Question: What is the appraised value of the property as recorded in the document?
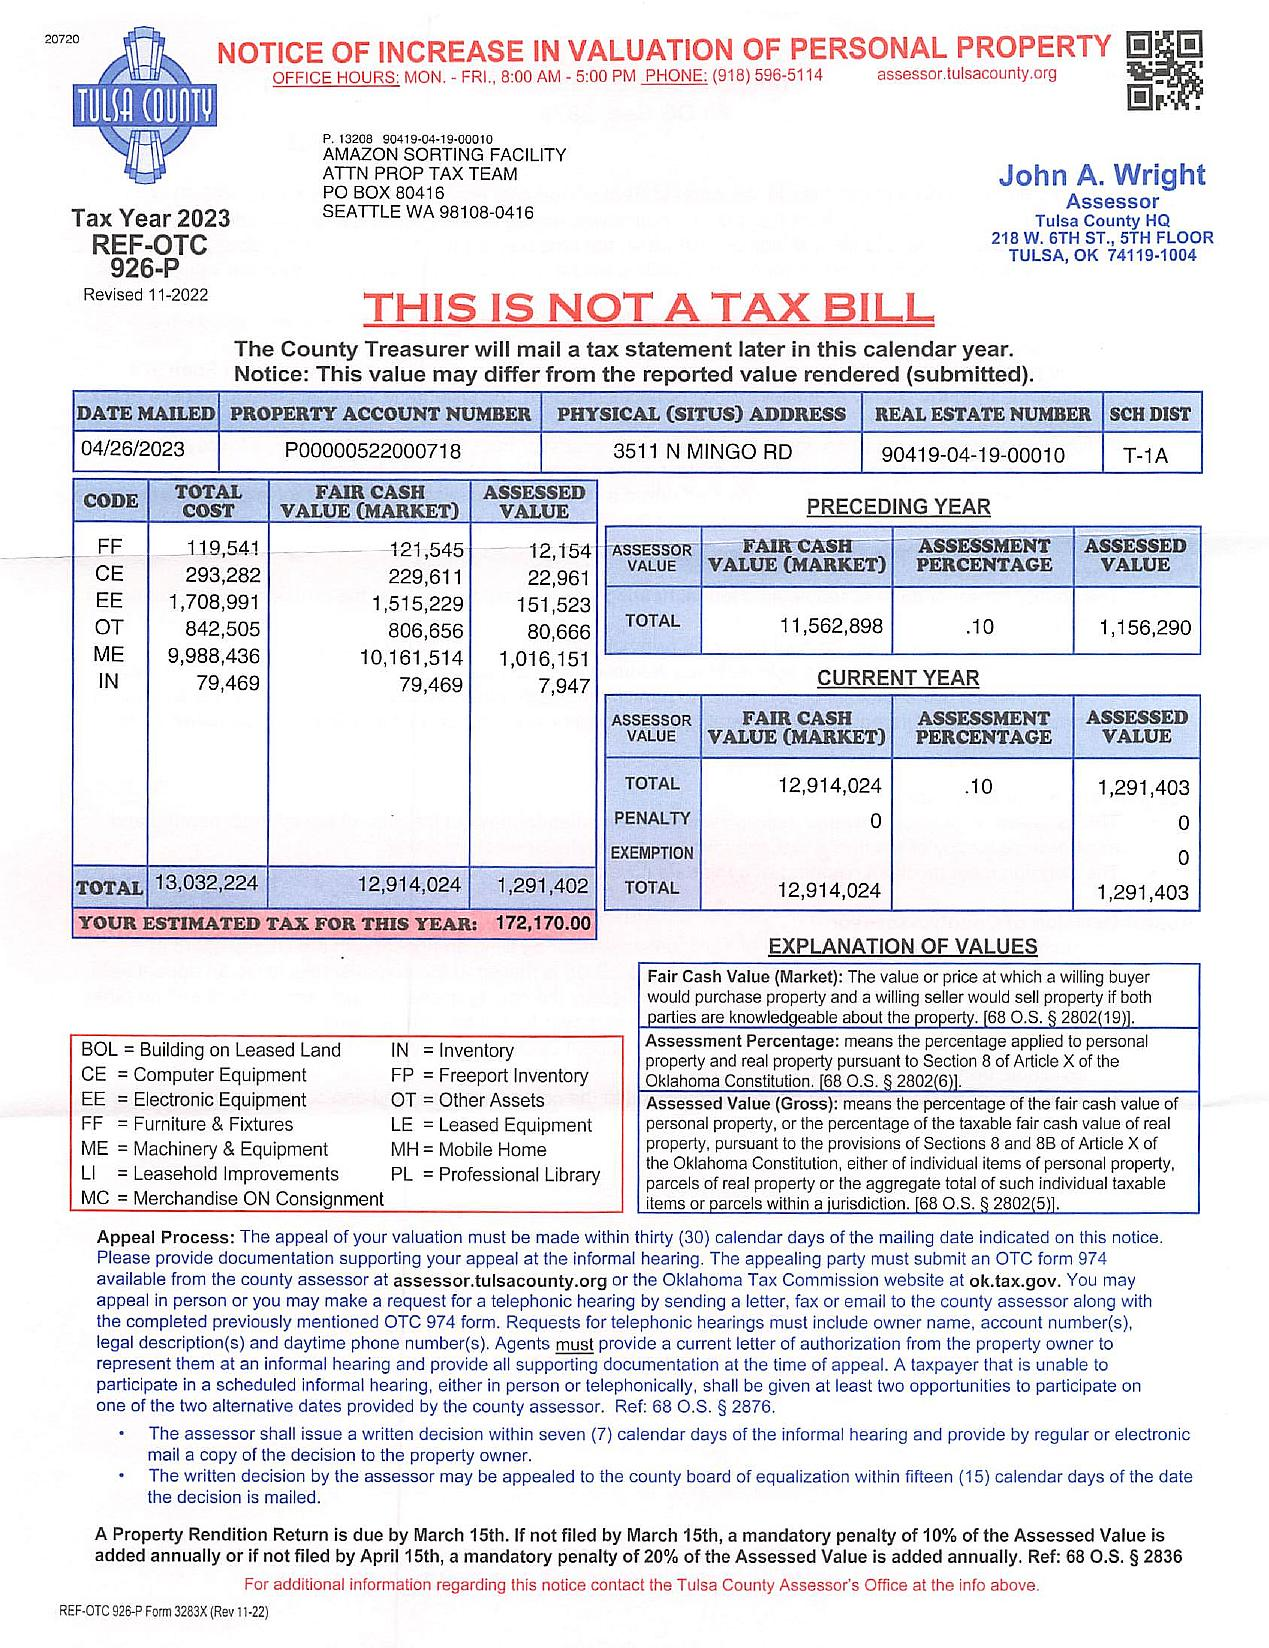
Answer: "12,914,024"